Question: Explain the disease:
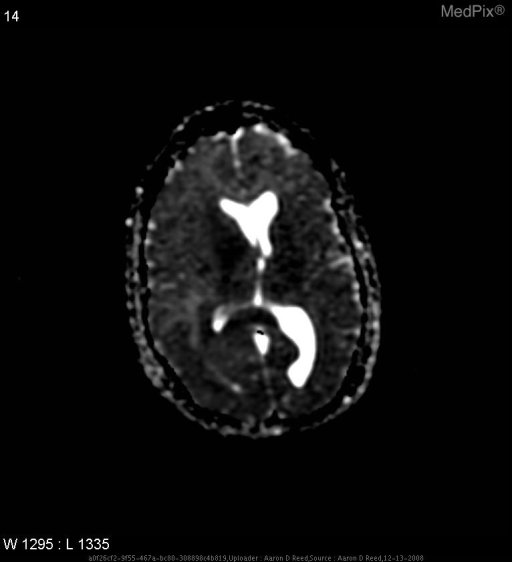
Answer: The disease is discussed as: Lesions/Condition: Gioblastoma multiforme

Cell  of  Origin: Astrocytes

WHO  Grade(s): The term glioblastoma multiforme is reserved for Grade IV gliomas. By definition, they meet at least 3 out of 4 of the following criteria: 1) nuclear atypia 2) mitosis 3) endothelial proliferation 4) necrosis
Grading system for Gliomas
*Grade I: none of above criteria
*Grade II: at least one of above criteria is met
*Grade III: at least 2 of above criteria met
*Grade IV: at least 3 of above criteria

Synonyms: Grade IV astrocytoma, Grade IV Glioma

Associations/Predisposing  Factors:
* Incidence slightly higher in caucasians than other ethnicities
* More common in men than women (3:2)
* More common with increasing age (40 years and older)

Common  Locations:   GBMs generally arise in the deep white matter but may also cross the corpus collosum and invade the opposite hemishpere producing a "butterfly" tumor.

Histology: Variable- most often consists of poorly differentiated astrocytes with nulcear atypia and mitotic activity. Necrosis and microvascular proliferation may be significant, especially in high grade lesions such as a GBM.

Special  Stains: no special stains are required

Gross  Appearance: Tumors appear large and amorphous with several infiltrating, finger-like extensions that can represent microscopic invasion beyond the obvious tumor sites.

Radiology:
* CT: tend to be irregularly shaped, hypodense lesions with peripheral ring-like enhancement surrounded by edema.
* MRI with and without contrast- study of choice; on T1 = ring-enhancing lesions with hypodense core, has high-signal intensity on T2

Molecular Biology:
* IDH1 mutations are more common in secondary GBM - associated with a better prognosis
* MGMT status may predict a better response to standard therapy with radiation and temozolomide chemotherapy

Prognosis  and  Treatment: poor
*Median survival without treatment ~ 3 months
*With treatment, mean survival is 8-15 months
* treatment is often palliative and consists of debulking surgery, external beam radiation and chemotherapy with temozolomide

Most patients are eligible to volunteer for clinical trials.

http://emedicine.medscape.com/article/283453-overview
http://www.cancer.gov/cancertopics/pdq/treatment/adultbrain/HealthProfessional/page4
http://www.ncbi.nlm.nih.gov/pmc/articles/PMC3792931/